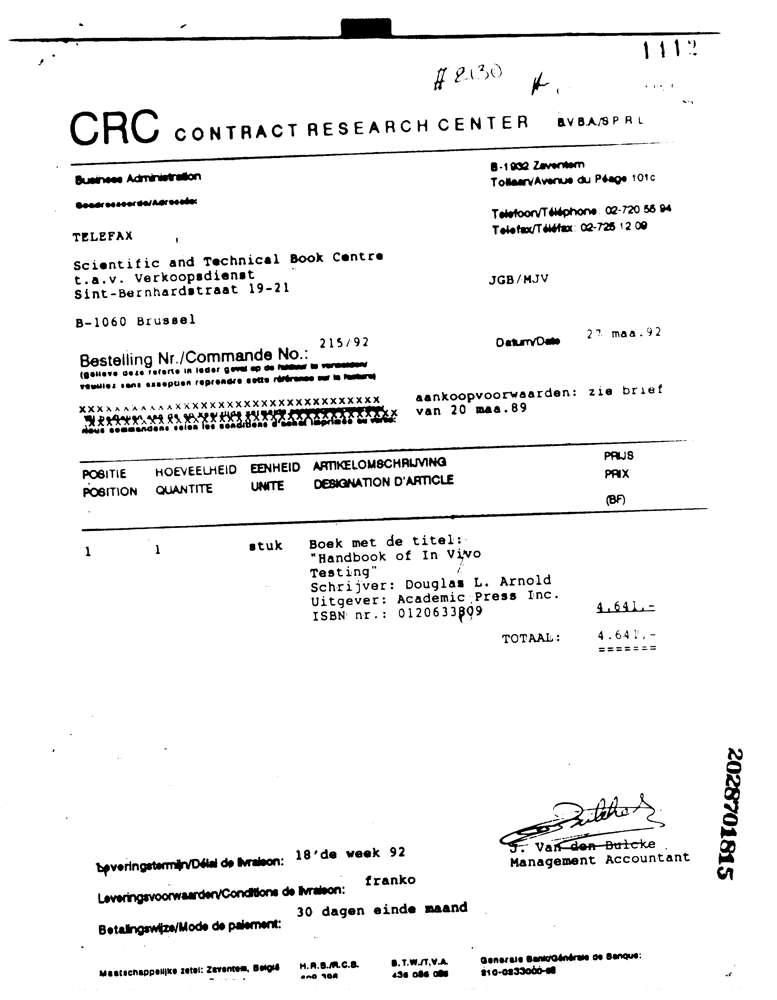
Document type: Invoice